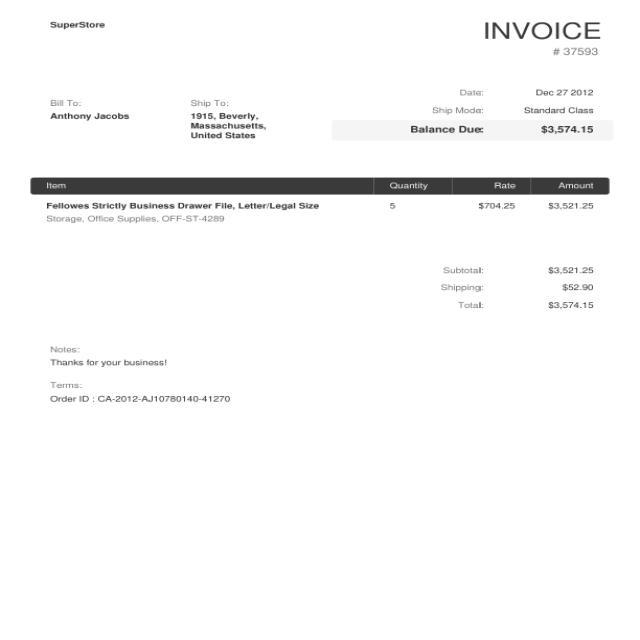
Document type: Invoice